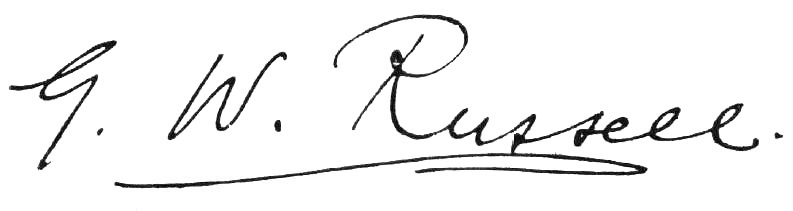
Signature of: george warren russell